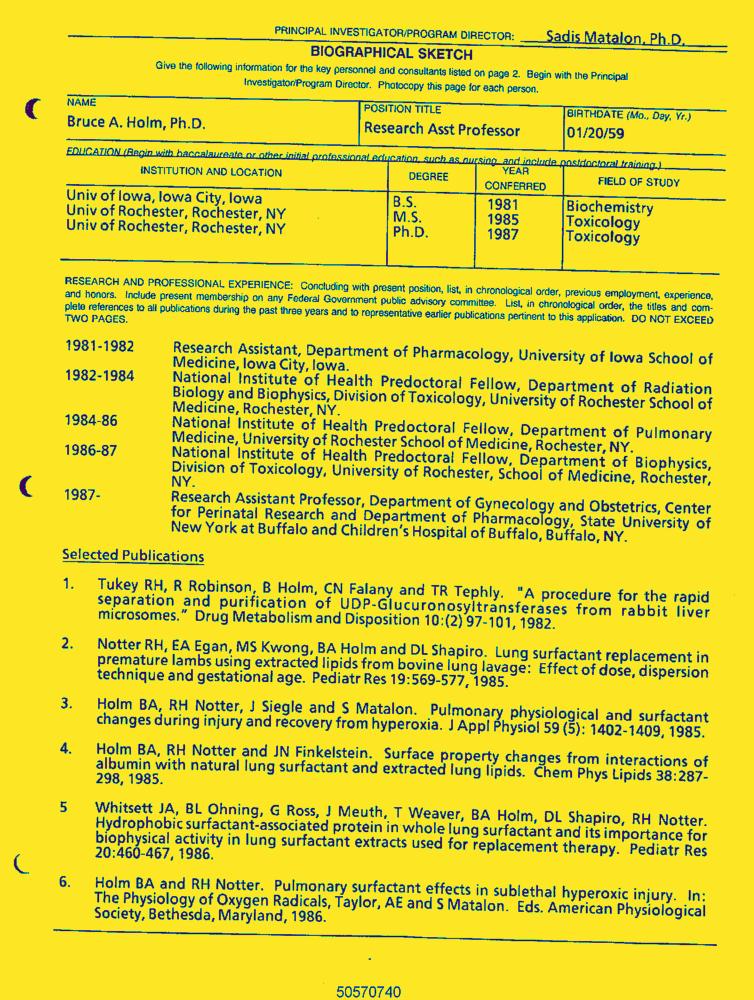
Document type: Resume-Doc